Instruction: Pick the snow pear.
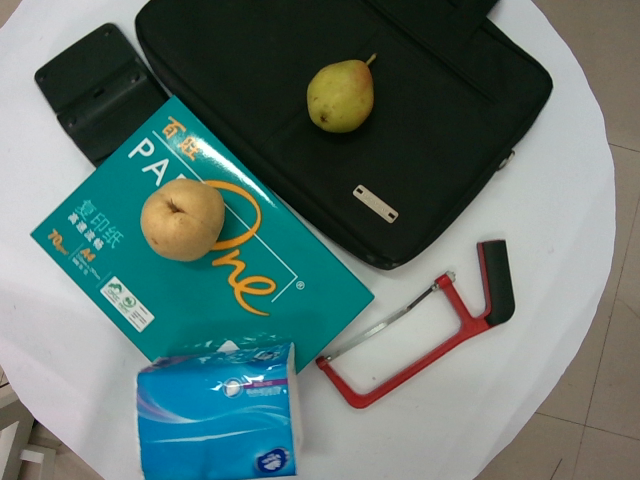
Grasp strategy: vertical